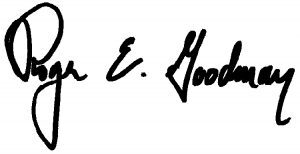
Signature of: roger goodman